Question: Talk about the condition:
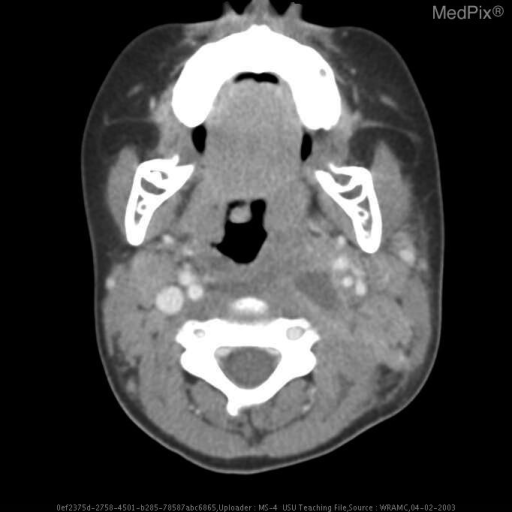
Answer: The disease is discussed as: Retropharyngeal abscess (RPA) is a disease most commonly seen in children.  It is typically associated with viral upper respiratory infections, pharyngitis, and otitis media.  These conditions commonly result in adenopathy and RPA is theorized to stem from suppuration of the retropharyngeal lymph nodes.  The most common organisms grown from these abscesses are Group A Beta-hemolytic streptococci, Staphylococcus aureus, and Hemophilus influenza.  RPA is seen in adults but is often associated with an underlying illness, oral trauma, or dental work.  The diagnosis of RPA is based on clinical as well as radiological findings.  The presence of soft tissue swelling in the retropharyngeal space on a lateral X-ray (>7 mm @ C2 and >22 mm @ C6) combined with clinical symptoms of pharyngitis, throat erythema, edema is highly suggestive of RPA.  Likewise, any abnormal fluid collection in the retropharyngeal space seen on CT combined with physical symptoms is likely RPA.  The primary danger of RPA is the spreading of the infection into the area of the carotid sheaths or into a potential space found between the alar and prevertebral fascia which extends into the mediastinum.  Treatment typically includes surgical incision and drainage coupled with broad spectrum antibiotic coverage.